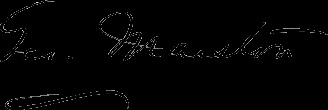
Signature of: george marston